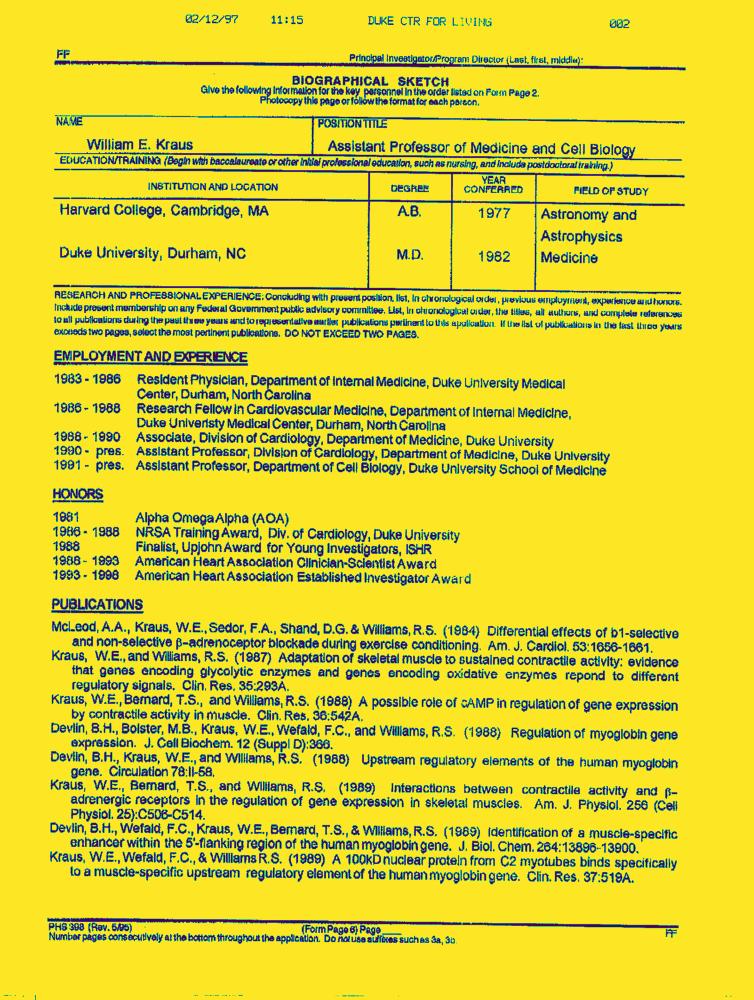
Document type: Resume-Doc